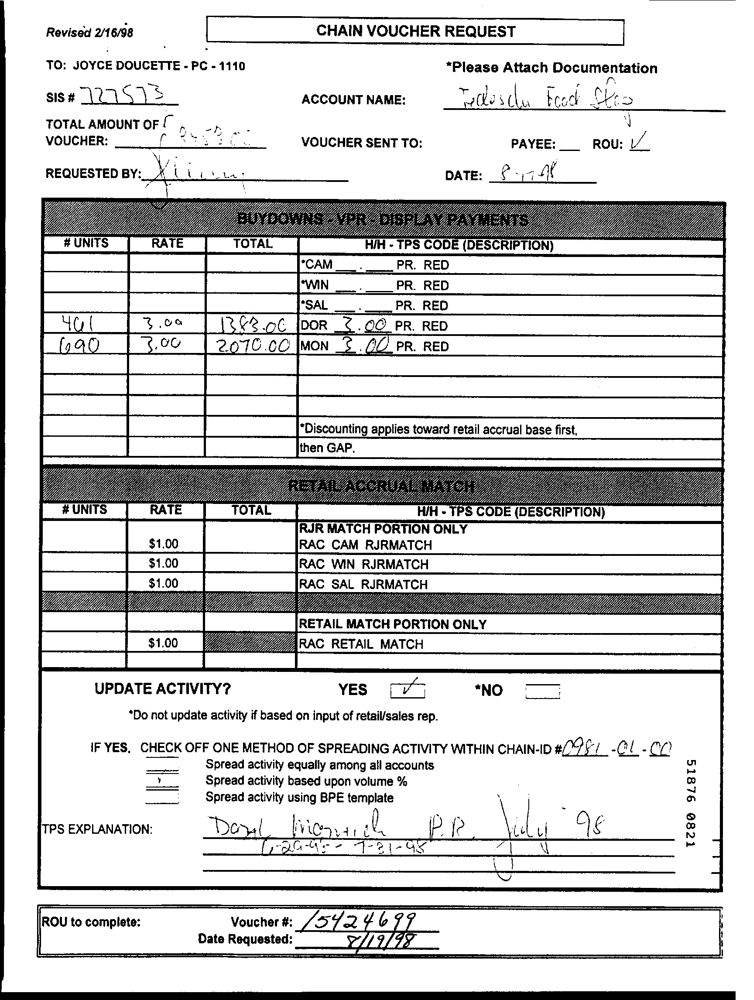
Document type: Invoice